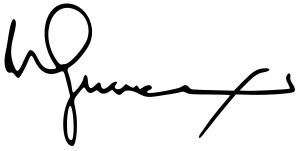
Signature of: wálter guevara